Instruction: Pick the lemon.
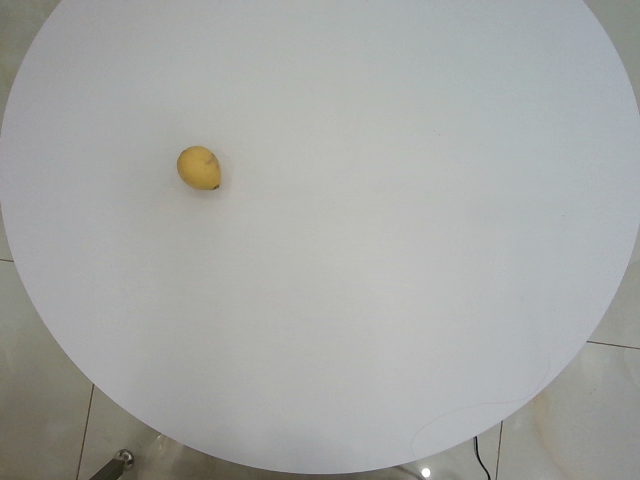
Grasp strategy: vertical